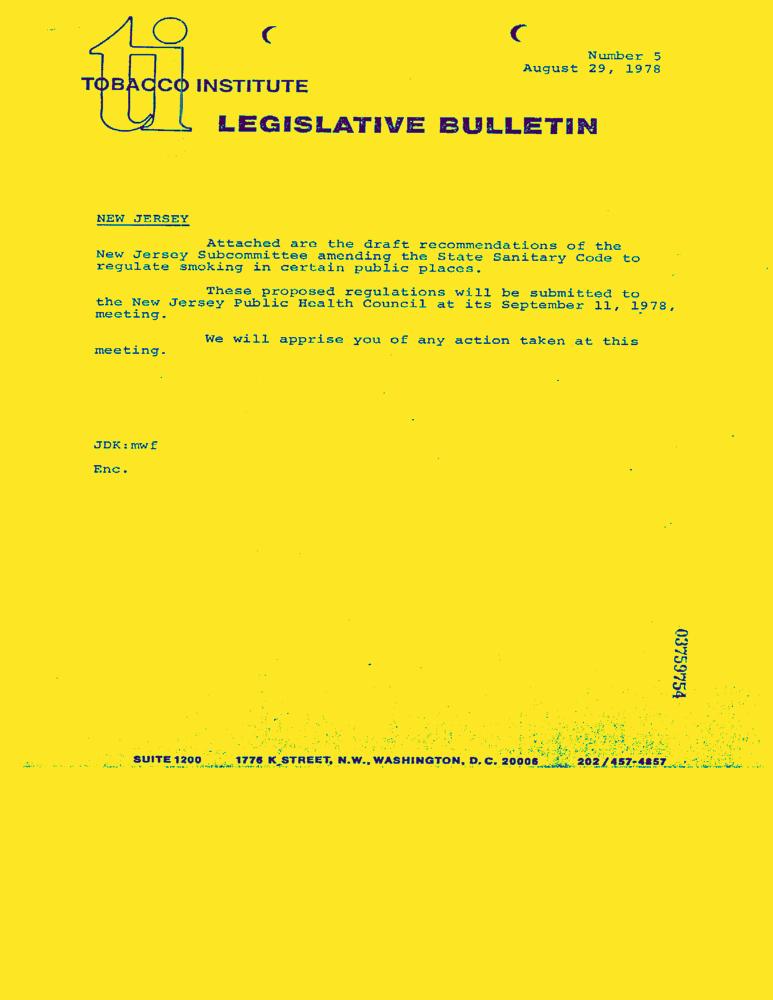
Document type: News-Article